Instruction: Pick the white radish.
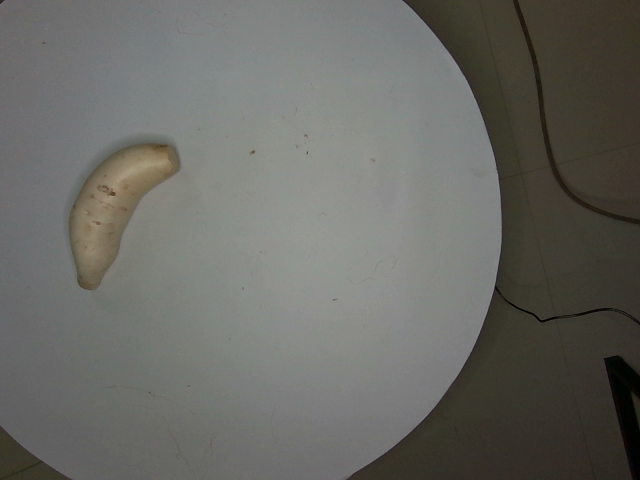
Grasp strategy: vertical